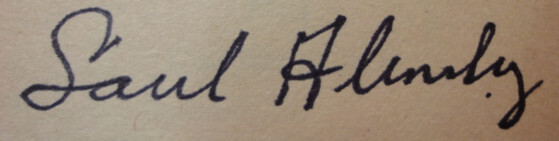
Signature of: saul alinsky